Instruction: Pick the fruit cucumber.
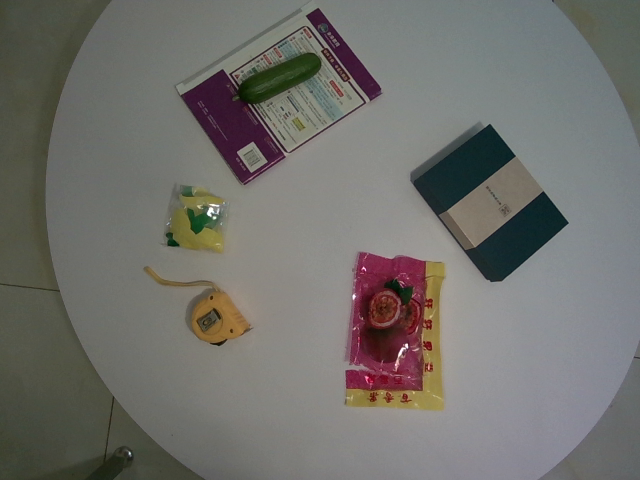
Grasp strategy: vertical